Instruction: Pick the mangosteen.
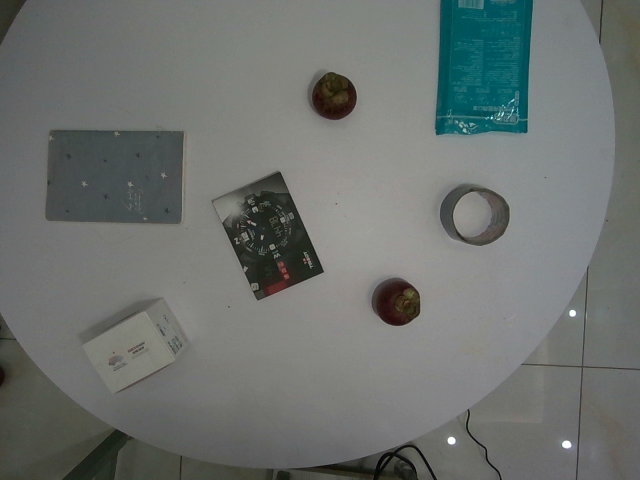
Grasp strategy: vertical